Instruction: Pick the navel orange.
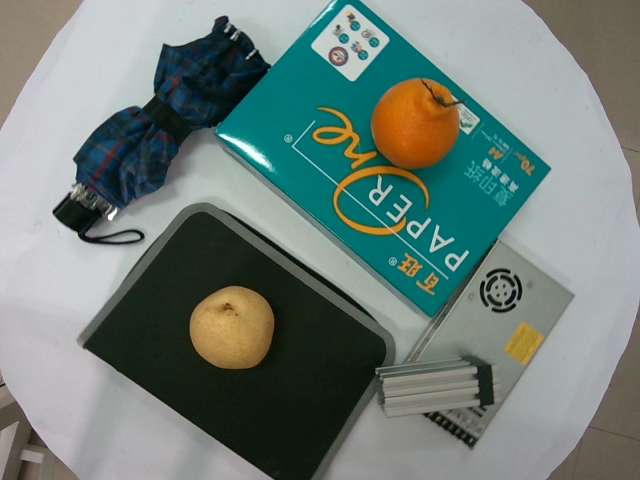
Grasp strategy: vertical